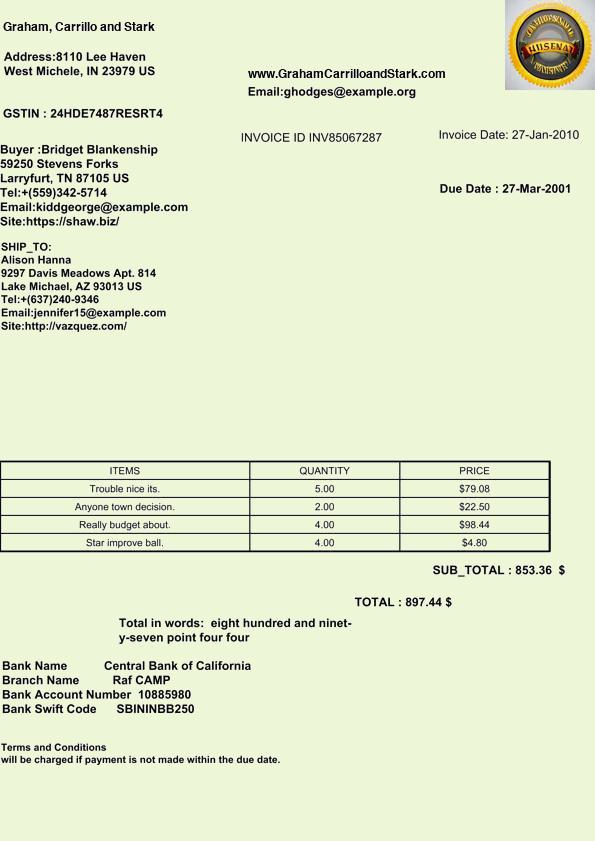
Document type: Invoice